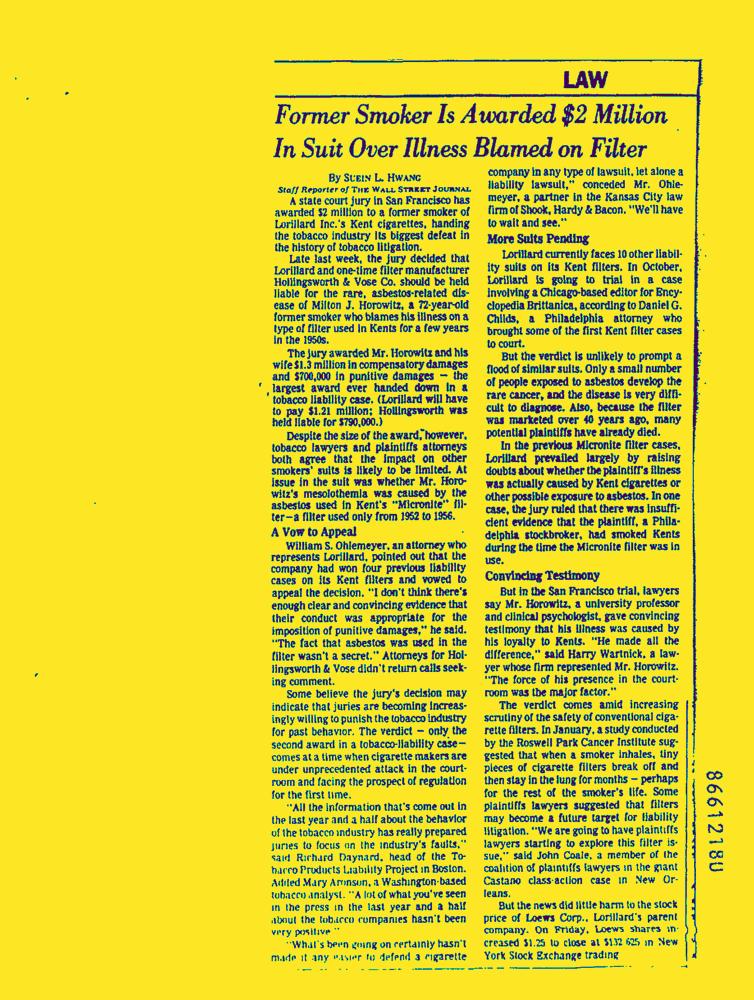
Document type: News-Article